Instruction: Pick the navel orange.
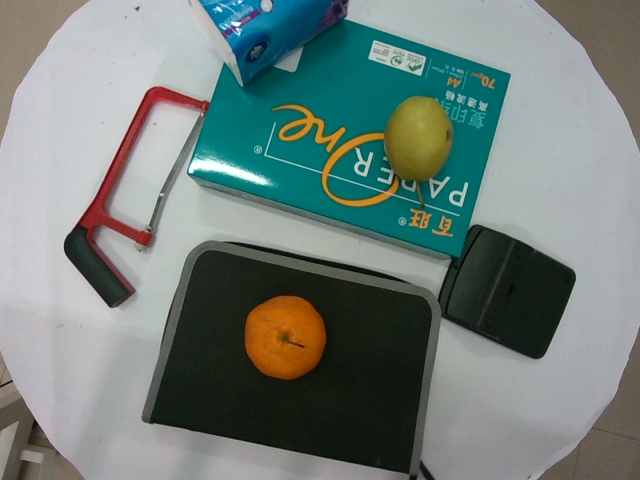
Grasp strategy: vertical